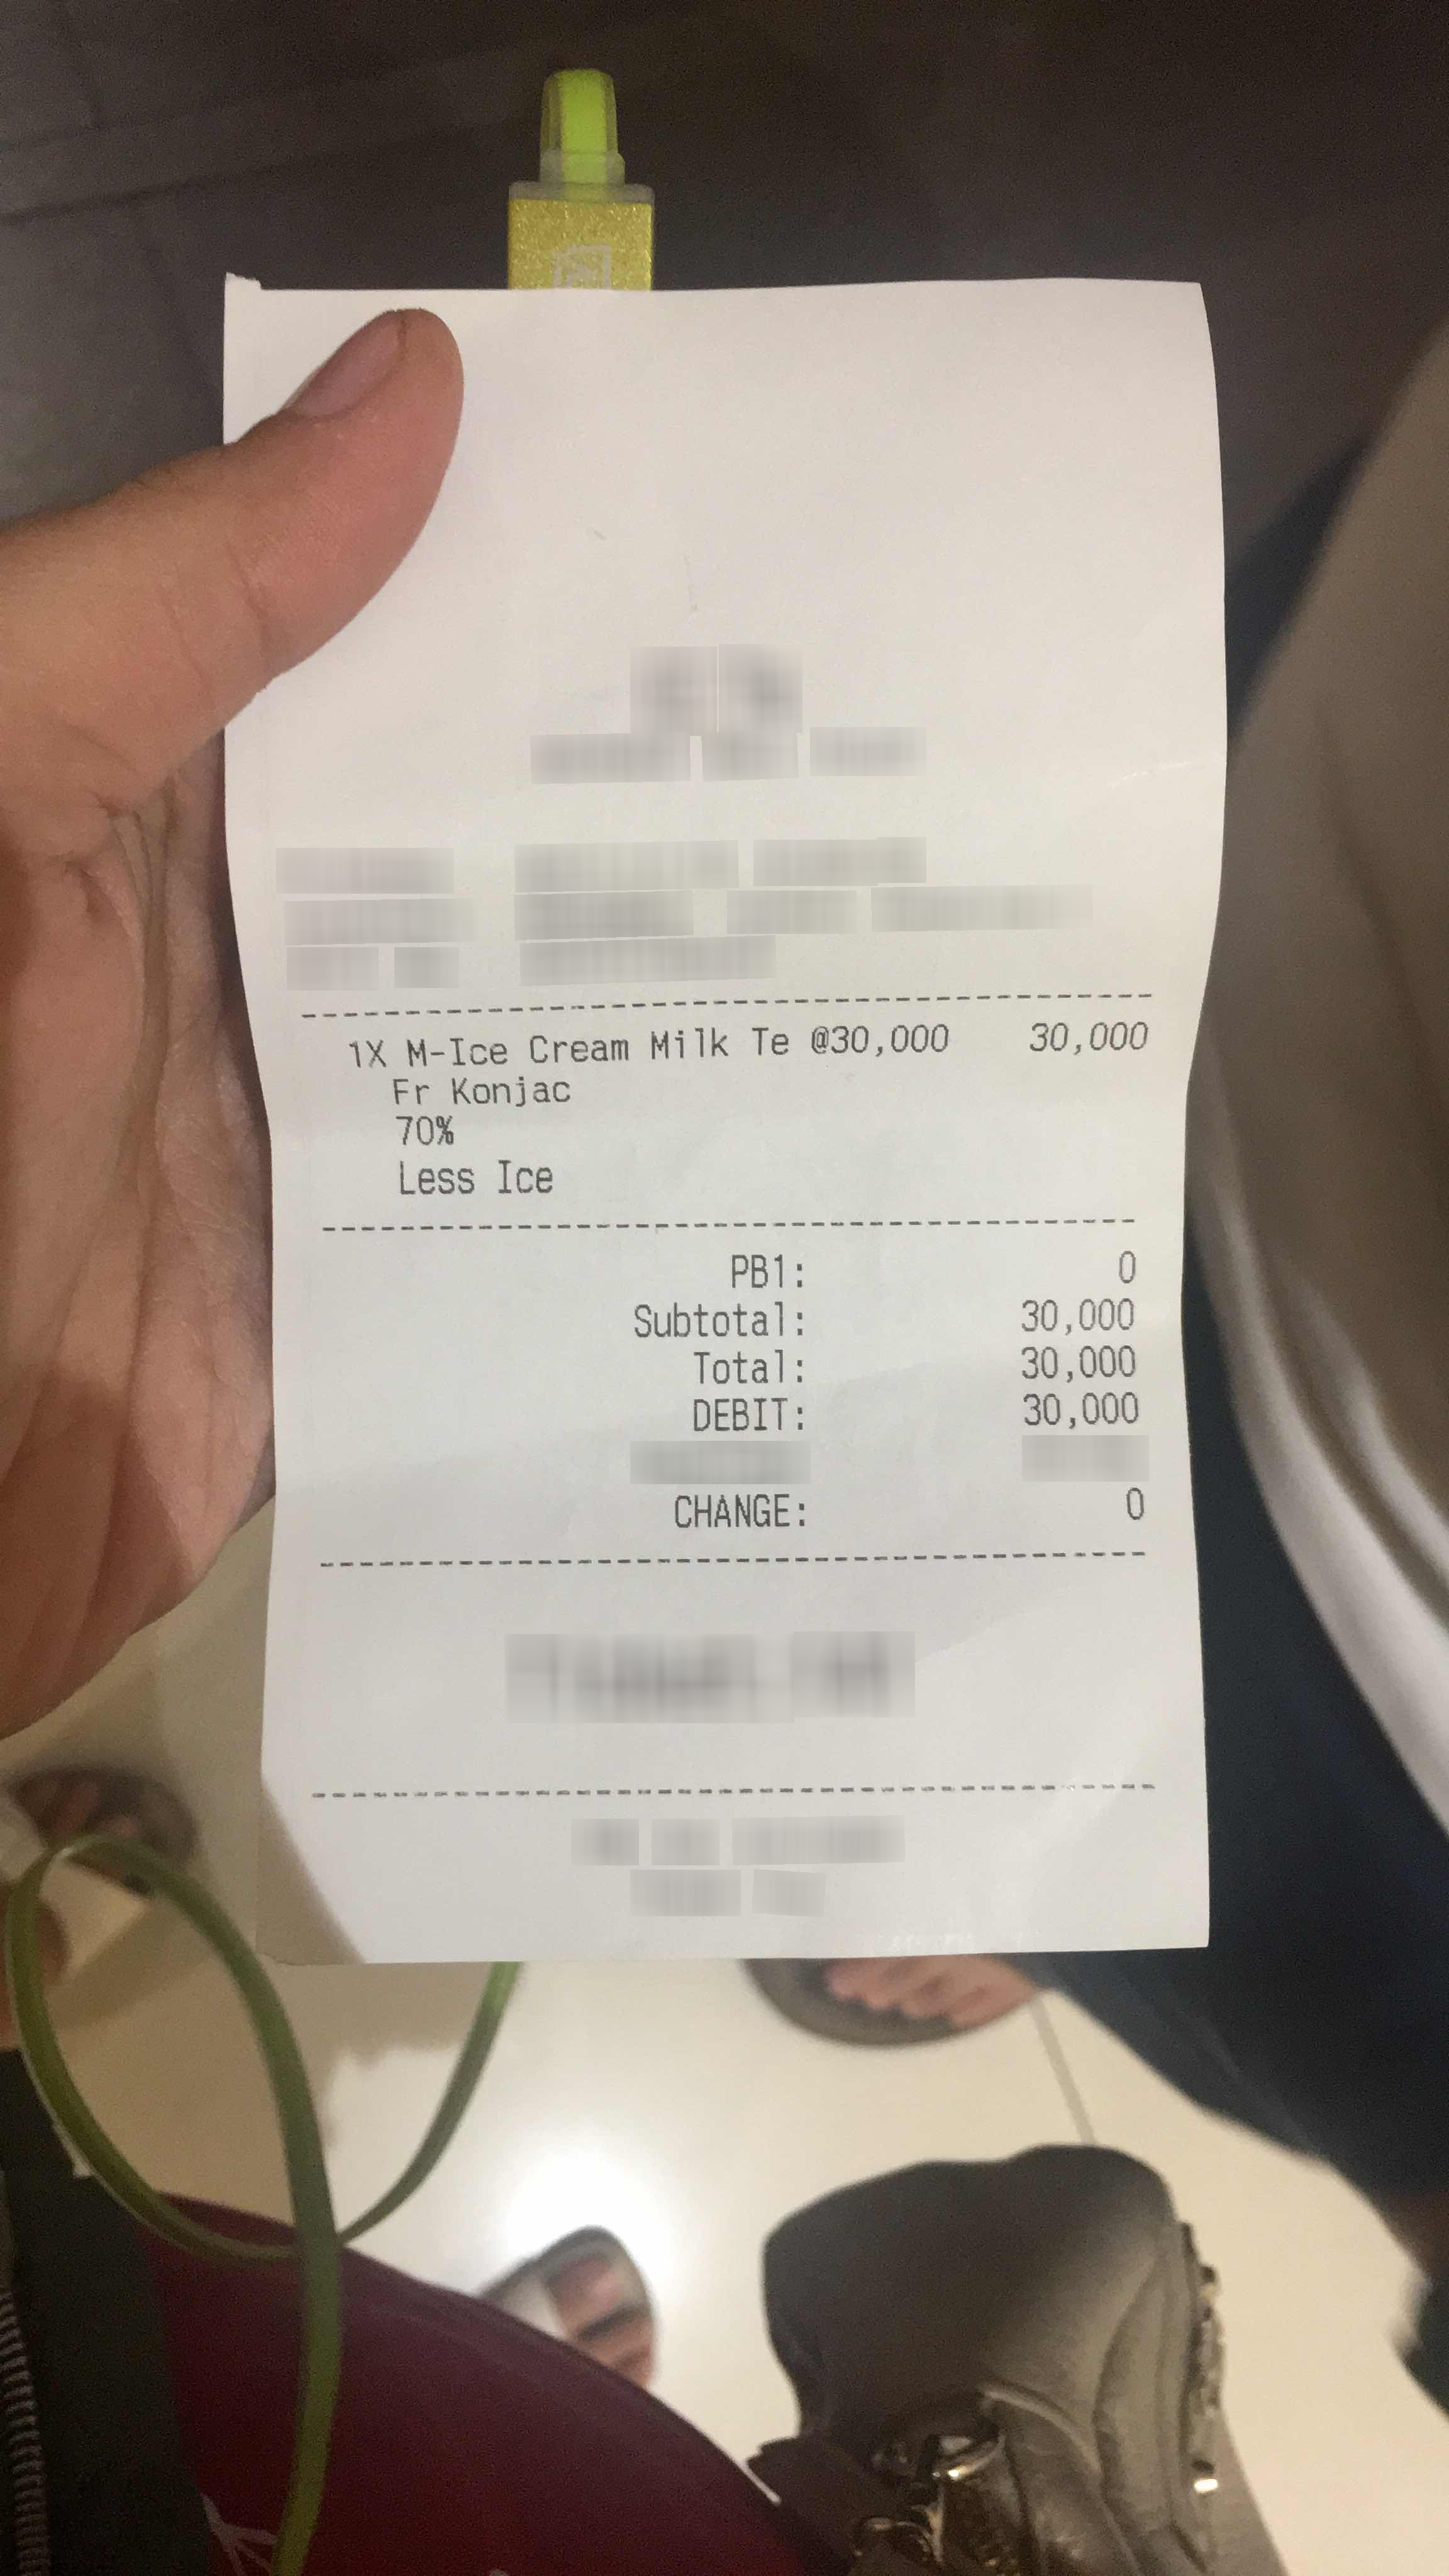
Number of items: 5
Subtotal: 30,000
Tax: 0
Total: 30,000
OCR text regions:
text: Total:
text: 30,000
text: DEBIT:
text: 30,000
text: CHANGE:
text: 0
text: Subtotal:
text: 30,000
text: PB1:
text: 0
text: 1X
text: M-Ice
text: Cream
text: Milk
text: Te
text: @30,000
text: 30,000
text: Fr
text: Konjac
text: 70%
text: Less
text: Ice